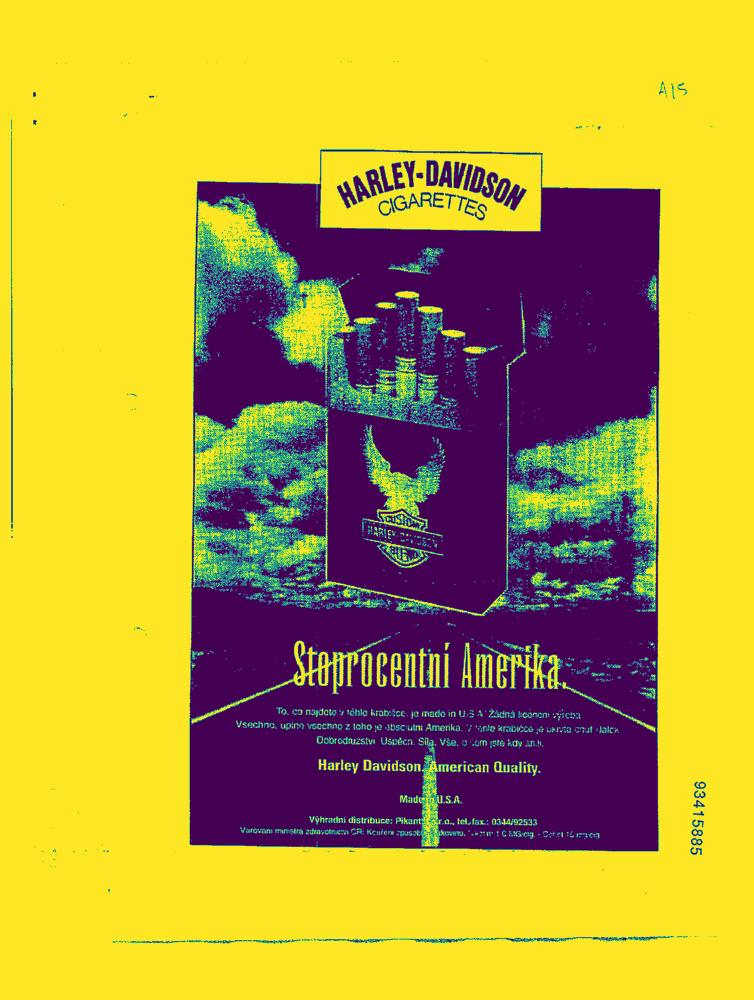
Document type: AD